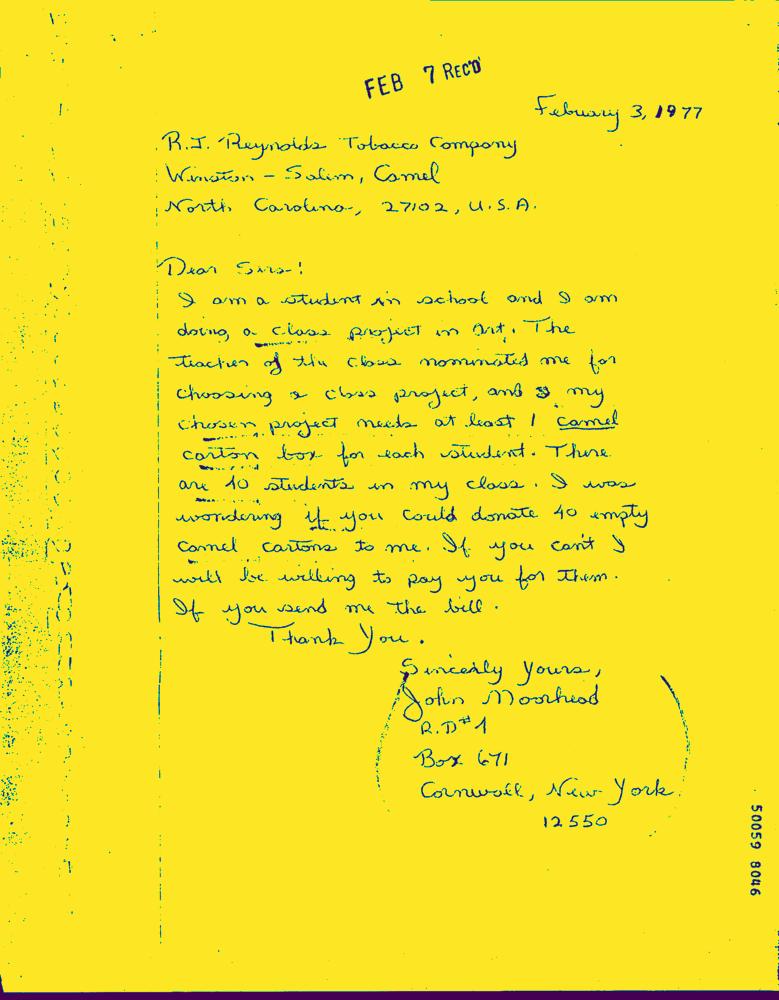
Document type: Hand-Written